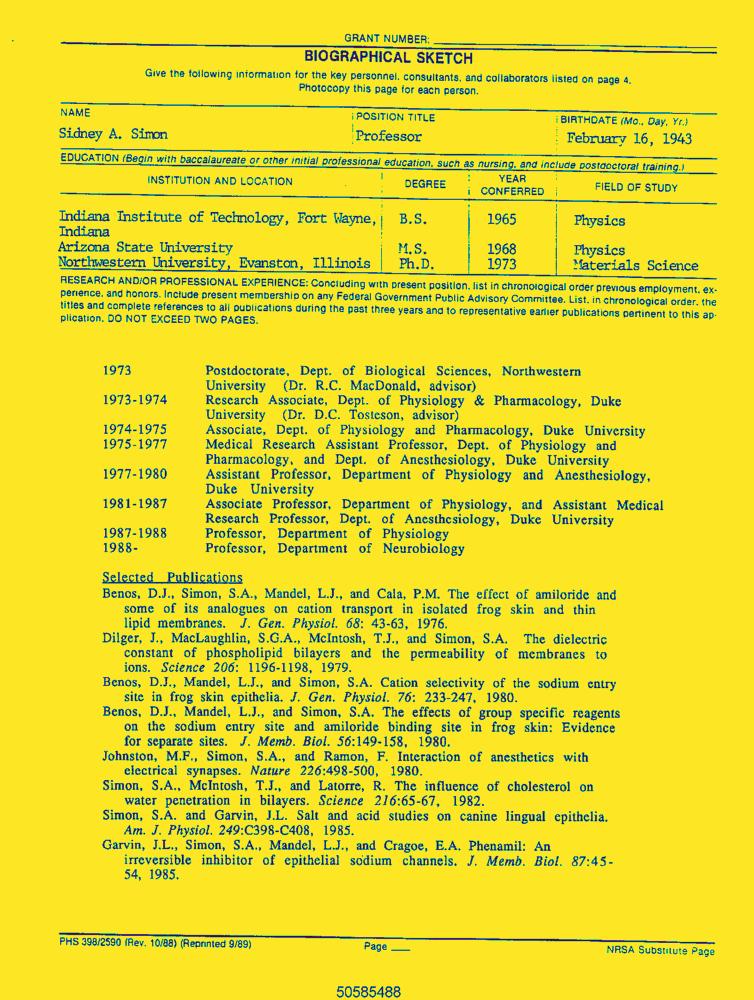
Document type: Resume-Doc